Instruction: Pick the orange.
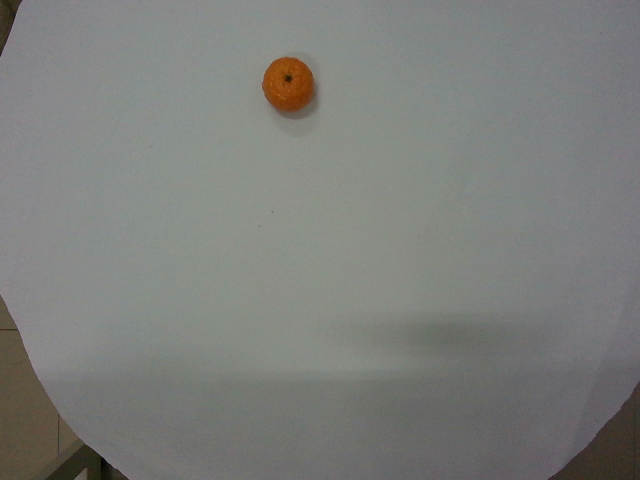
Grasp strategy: vertical